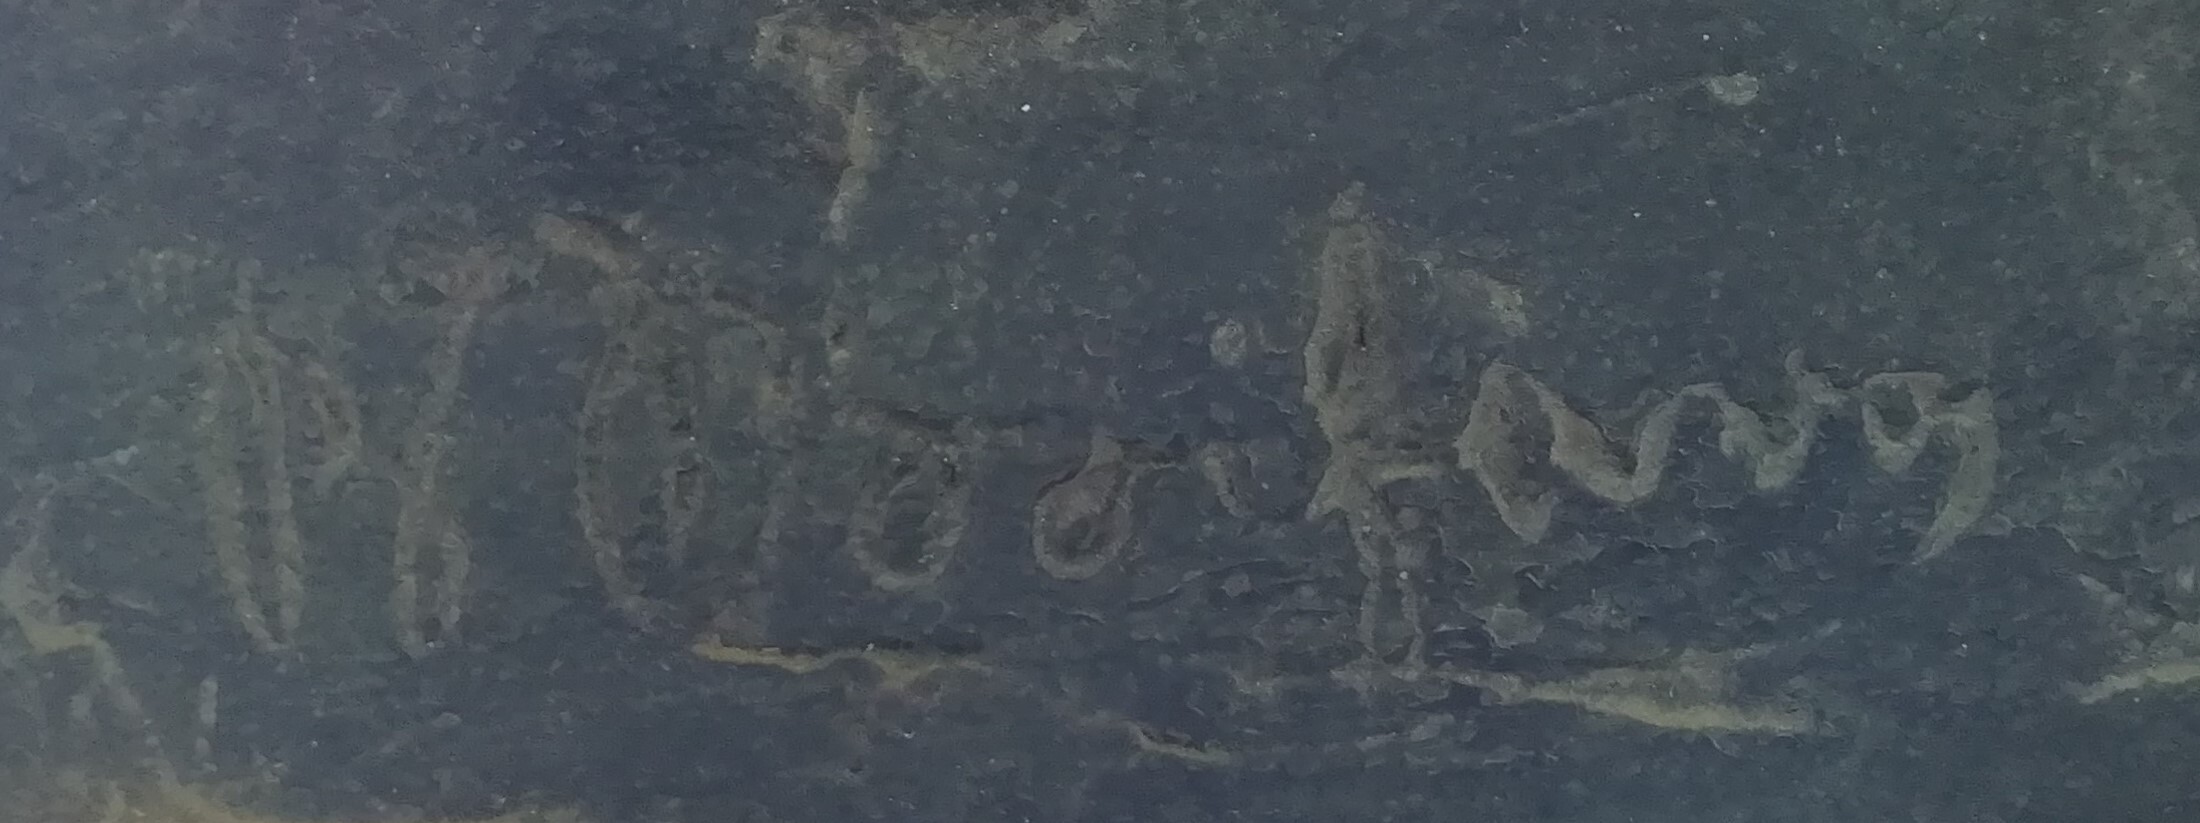
Signature of: bernardino boifava